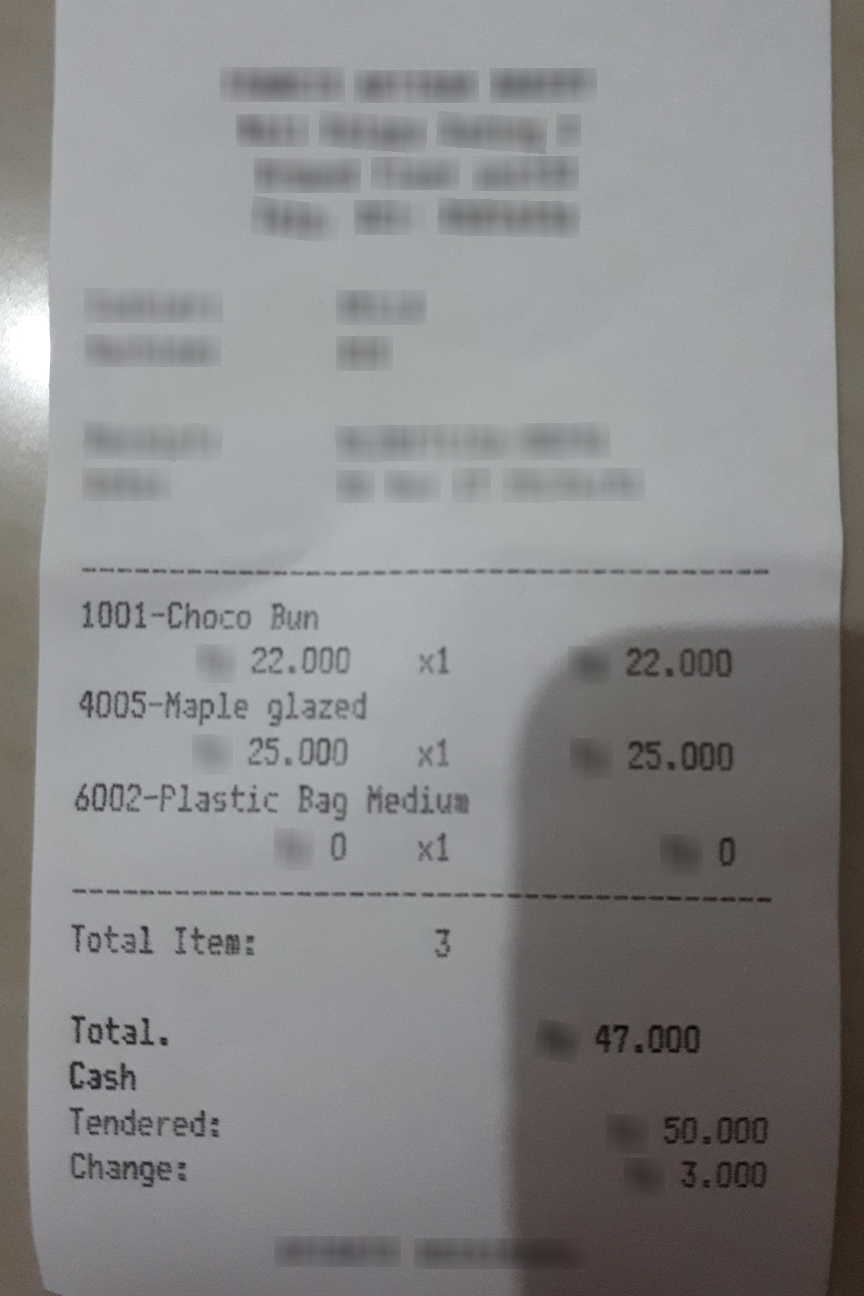
Number of items: 3
Total: 47.000
OCR text regions:
text: 1001-Choco
text: Bun
text: 22.000
text: x1
text: 22.000
text: 4005-Maple
text: glazed
text: 25.000
text: x1
text: 25.000
text: 6002-Plastic
text: Bag
text: Medium
text: 0
text: x1
text: 0
text: Total.
text: 47.000
text: Cash
text: Tendered:
text: 50.000
text: Change:
text: 3.000
text: Total
text: Item:
text: 3